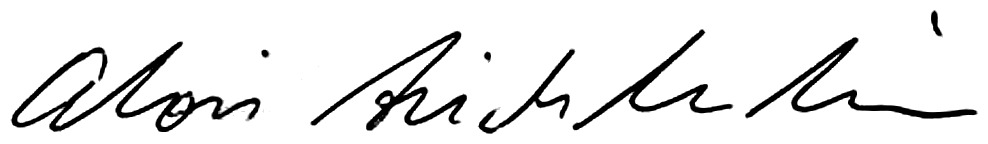
Signature of: alois hereditary prince of liechtenstein